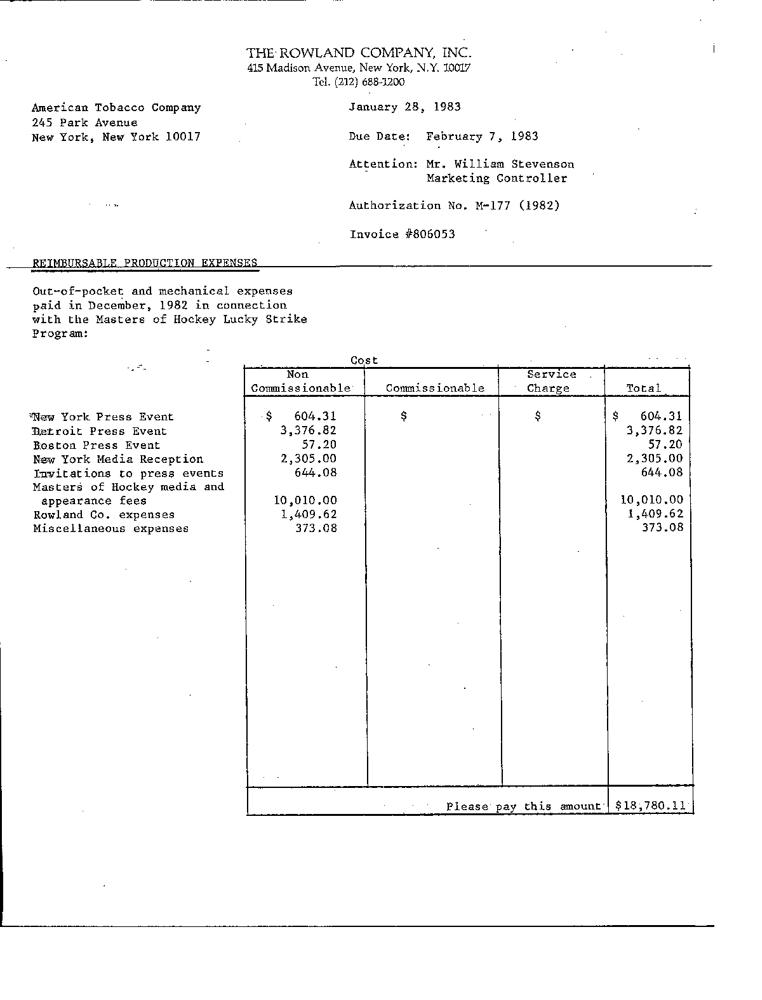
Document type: Invoice